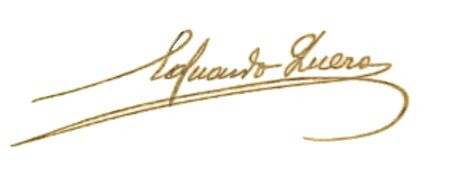
Signature of: eduardo quero goldoni